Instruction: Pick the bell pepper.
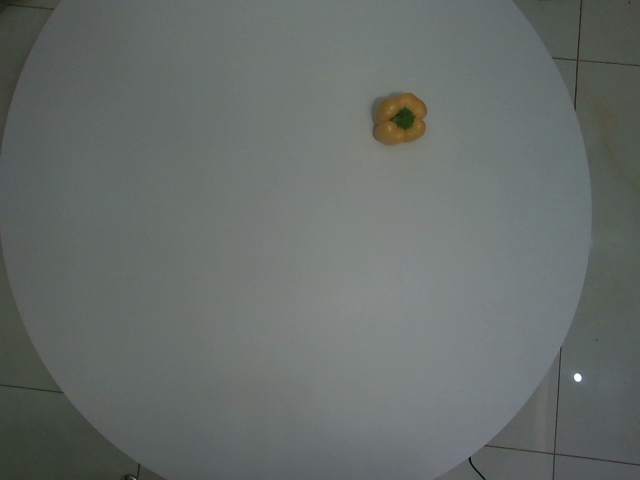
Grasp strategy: vertical